Question: What type of tax is indicated in the document, personal property or real estate?
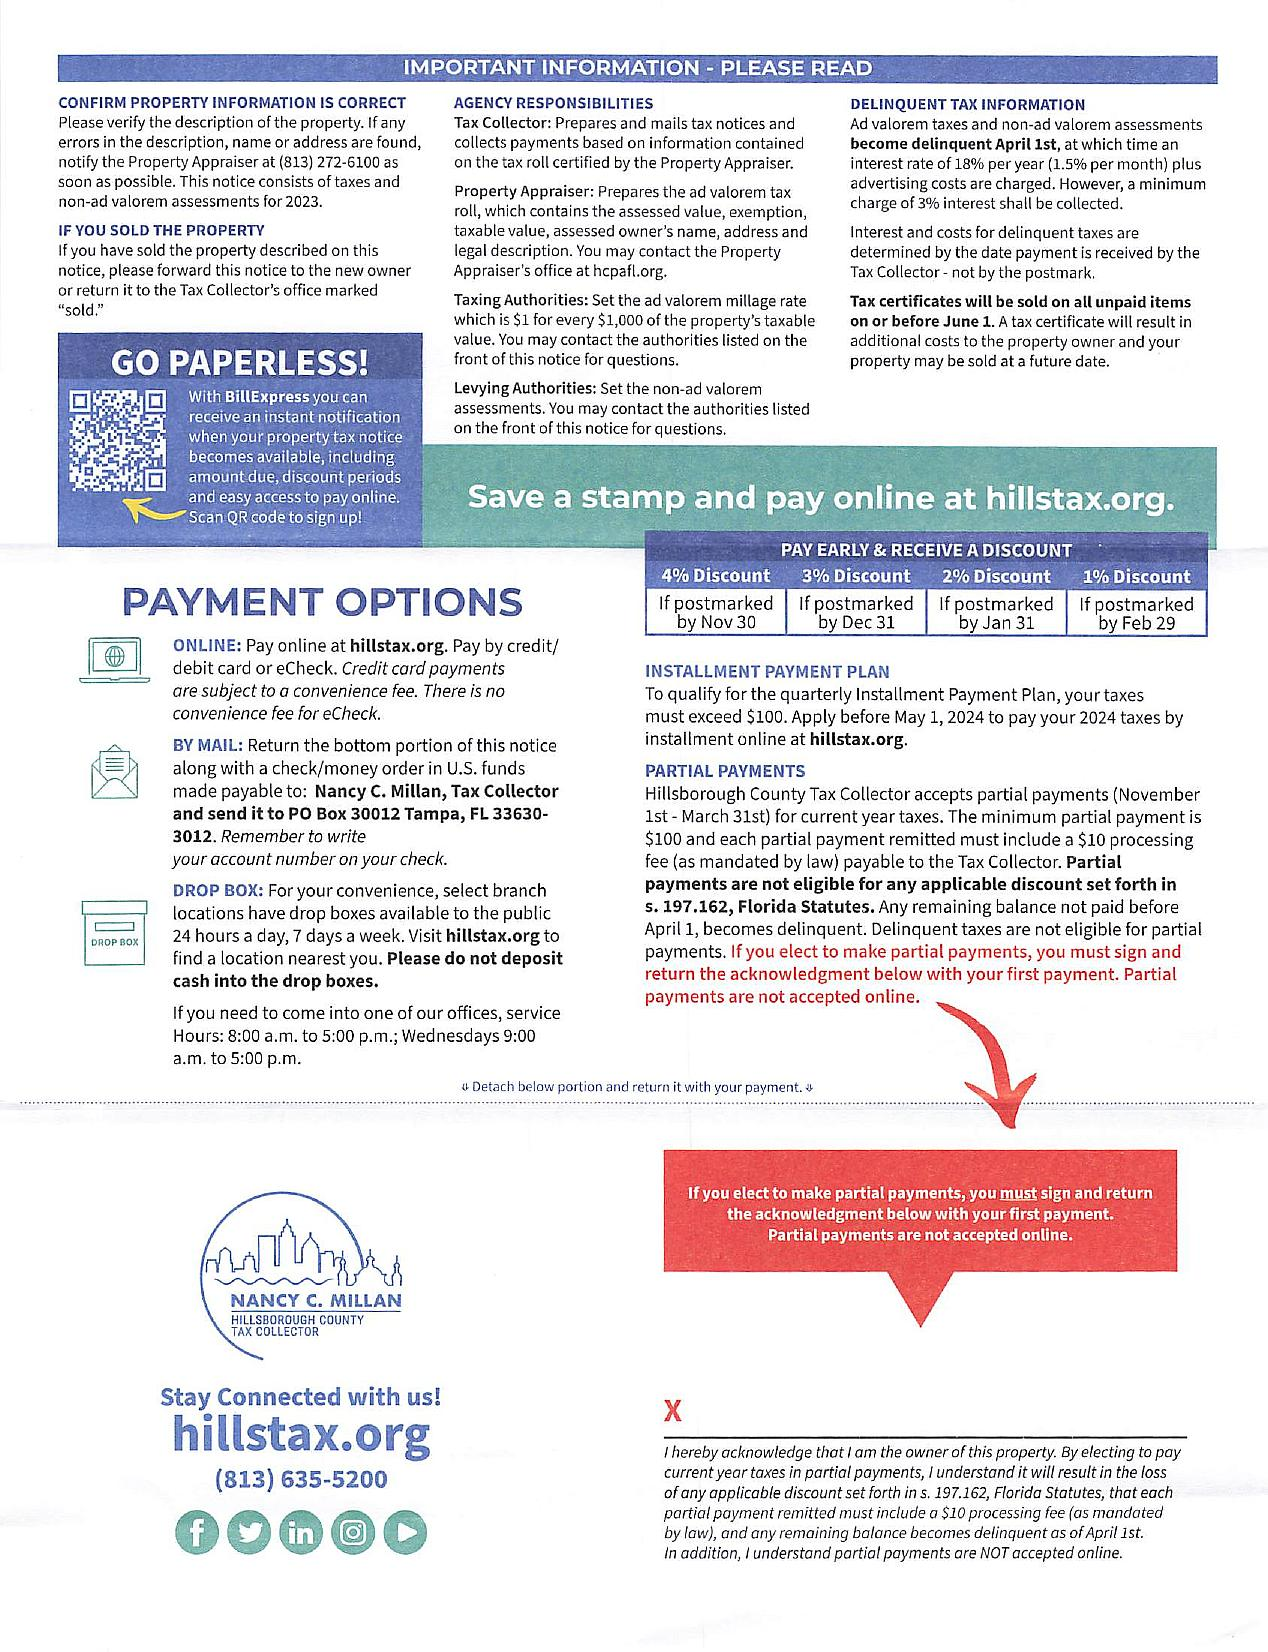
Answer: "Real Estate Tax"